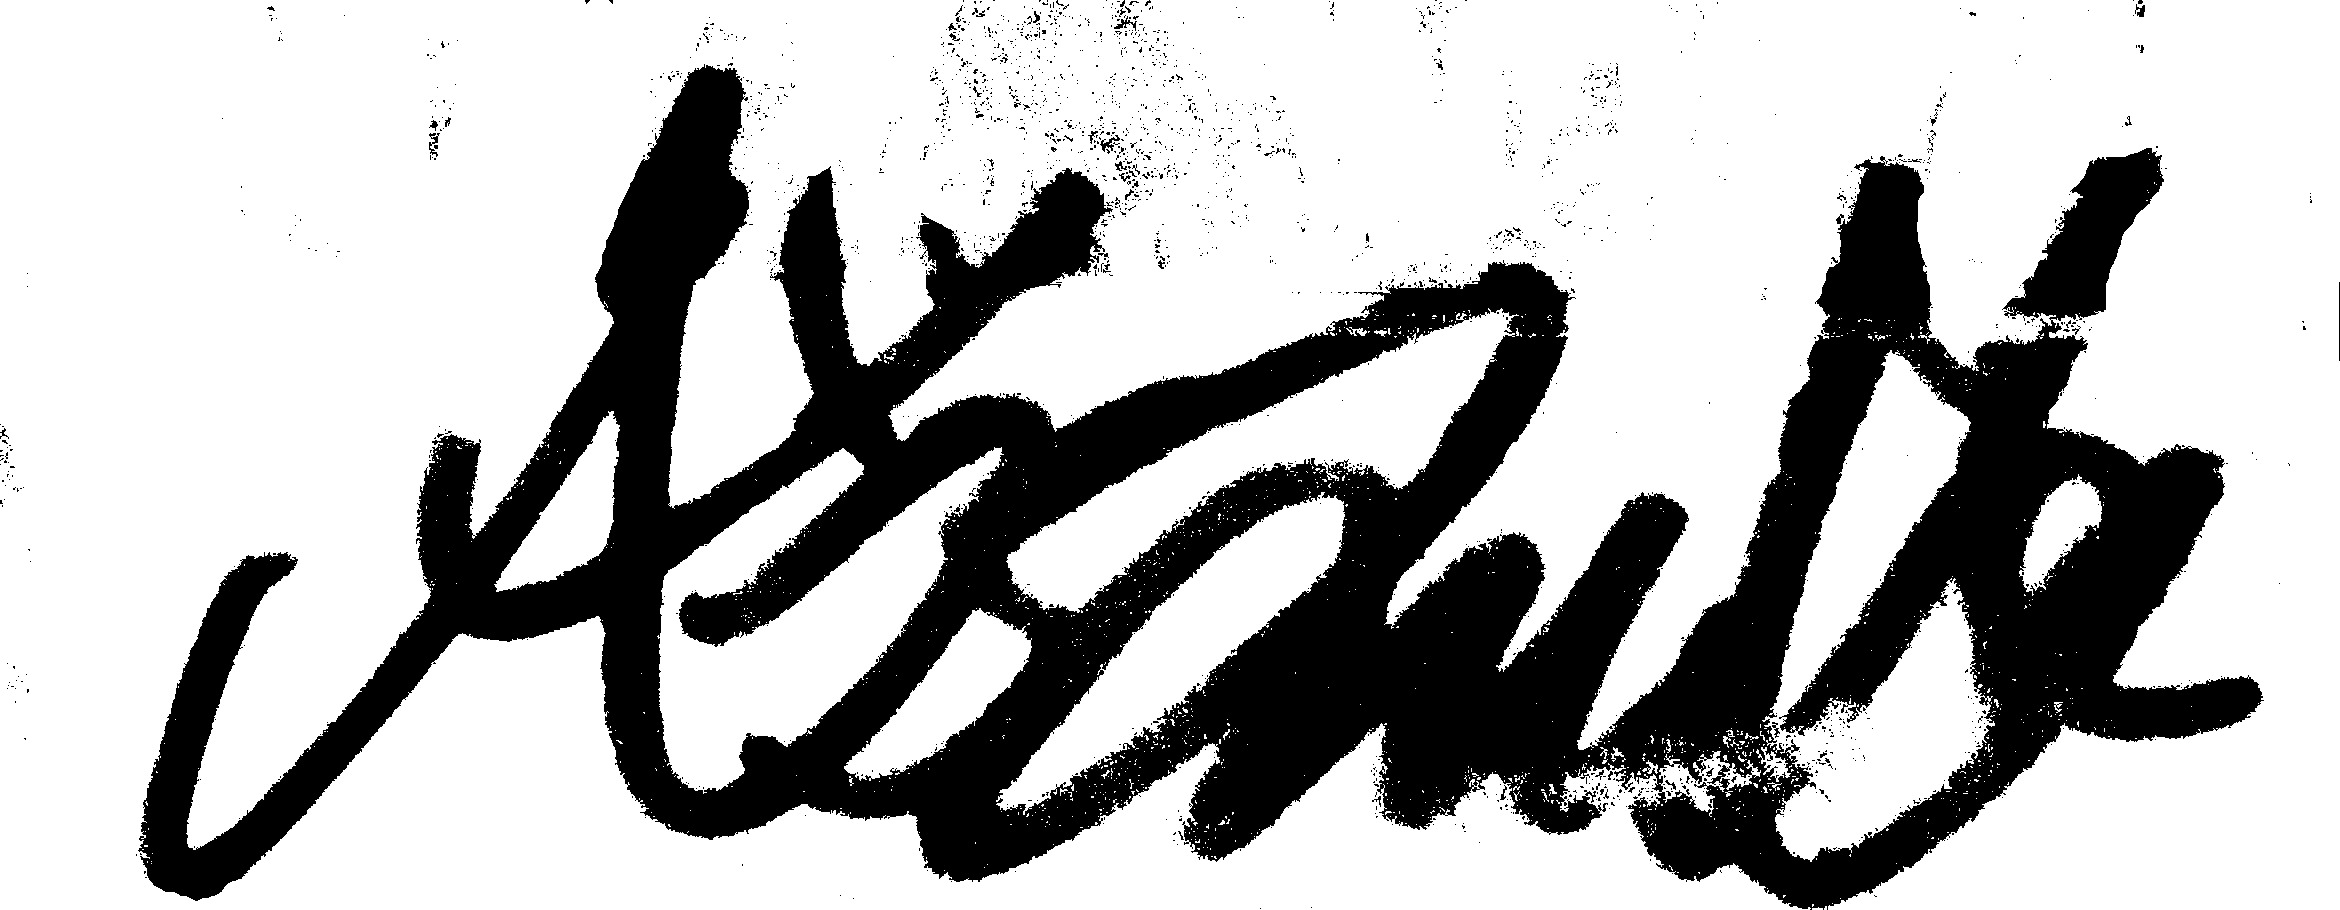
Signature of: asami kondō